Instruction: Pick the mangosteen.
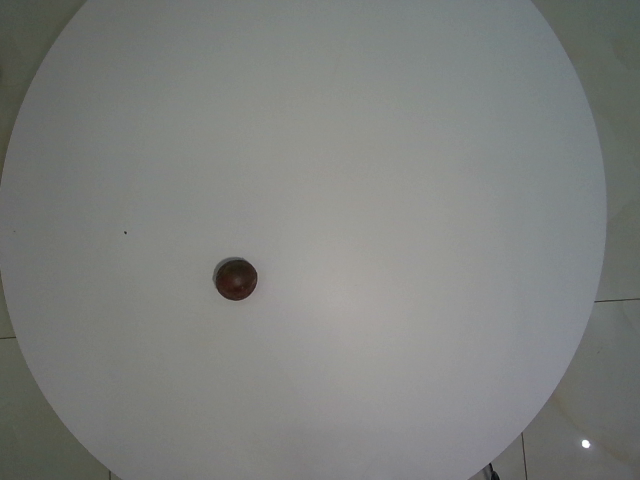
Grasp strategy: vertical